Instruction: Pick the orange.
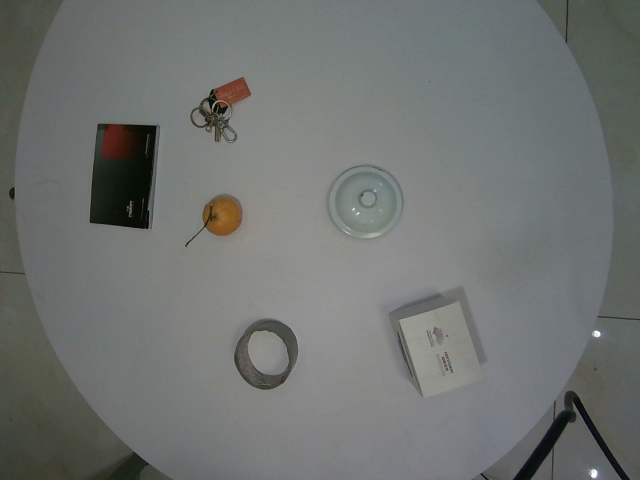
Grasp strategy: vertical